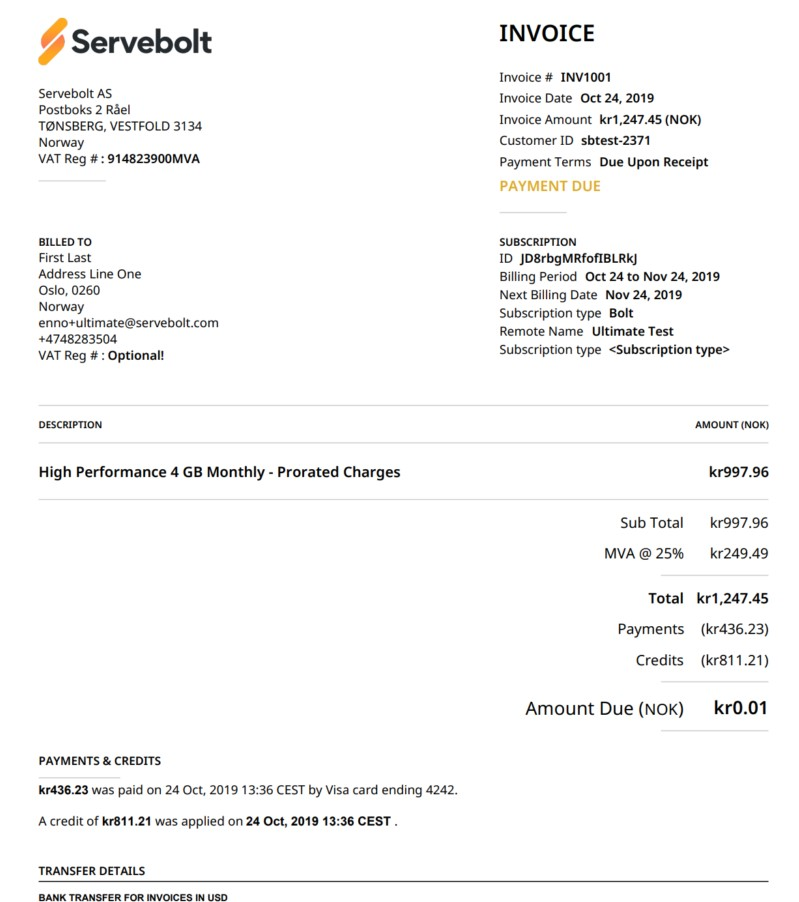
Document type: Invoice